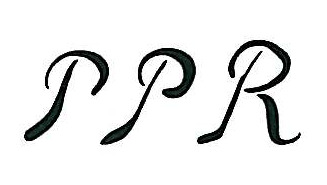
Signature of: peter paul rubens